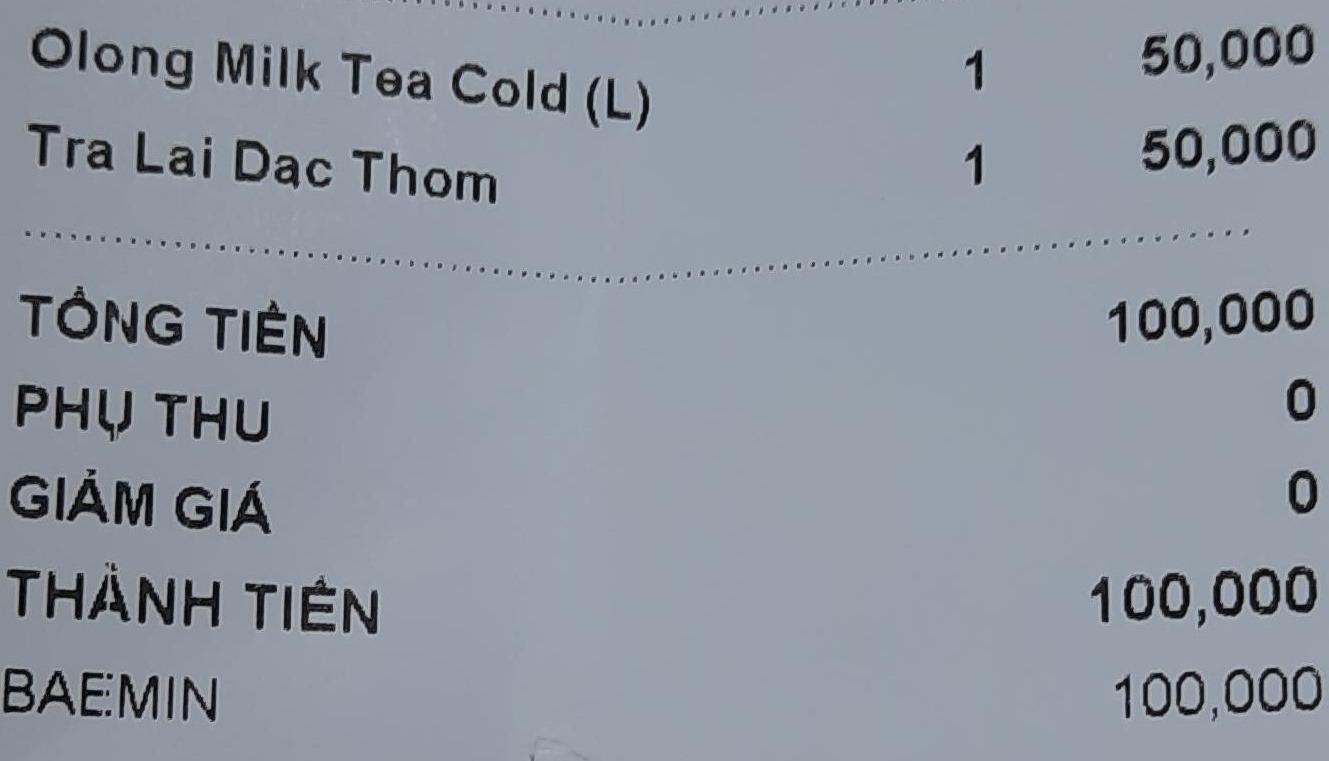
<table>
<tr>
<td>Olong Milk Tea Cold (L)</td>
<td>1</td>
<td>50,000</td>
</tr>
<tr>
<td>Tra Lai Dac Thom</td>
<td>1</td>
<td>50,000</td>
</tr>
</table>

TỔNG TIỀN 100,000
PHỤ THU 0
GIẢM GIÁ 0
THÀNH TIỀN 100,000
BAEMIN 100,000